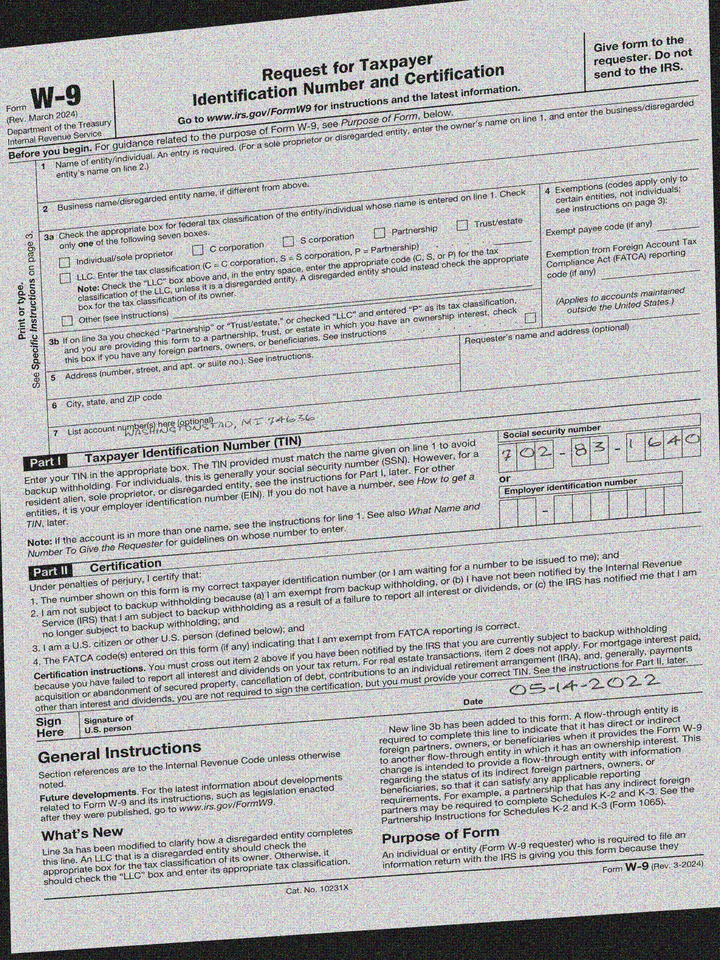
adr2: Washingtonstad, MI 74636
cbx: no
ssn: 702831640
sdt: 05-14-2022